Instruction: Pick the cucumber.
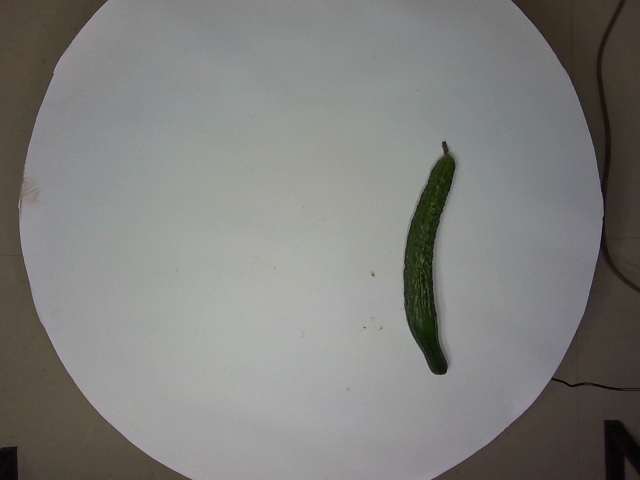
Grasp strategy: vertical